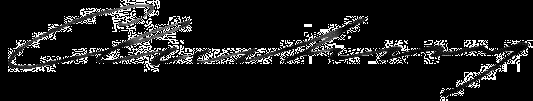
Signature of: caleb cushing